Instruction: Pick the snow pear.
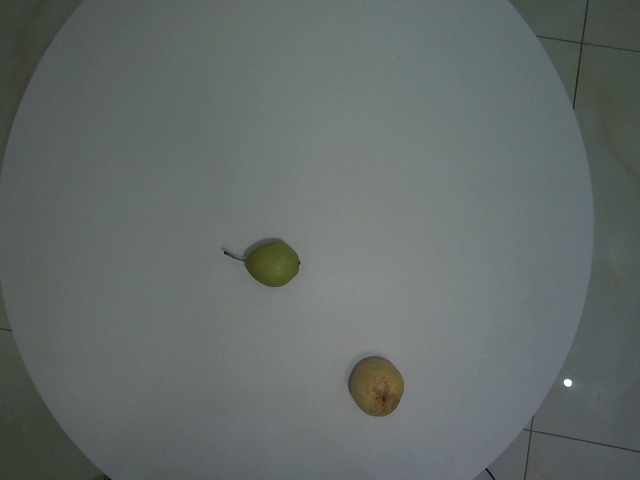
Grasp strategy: vertical